Question: What appears to be the issue?
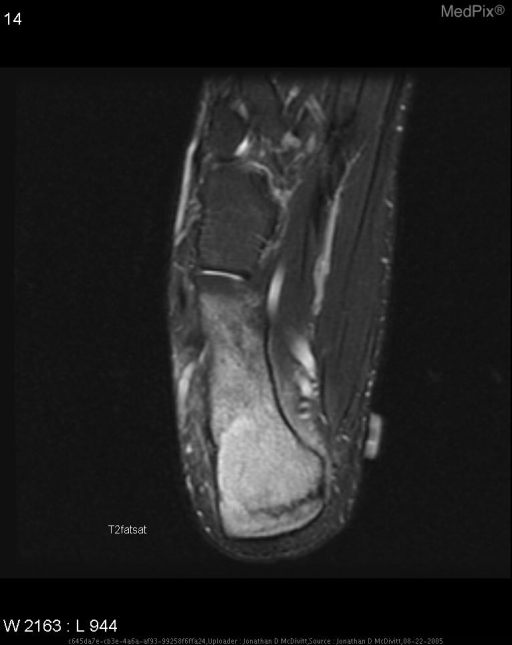
Answer: The findings suggest Plain Films:  No acute findings

MRI:  Nondisplaced, compression type fracture of posterior calcaneus with extensive bone marrow and surrounding soft tissue edema.. T2 Fat Sat MR. The patient might have a history of 18 y/o male undergoing military boot camp who complains of right ankle pain upon jumping out of bed (approximately 6 ft high fall) and landing on ankle..